Patient: Female, age 41
A 41-year-old Caucasian woman presented to the emergency department with four day history of intermittent non-specific chest pain on a background of 30 pack years of smoking history. She also had a history of progressive exertional dyspnea for a few months and also loss of appetite during this presentation. She denied fever, cough, hemoptysis, pleurisy or coryzal symptoms. She had no significant past medical history, in particular, there was no history of diabetes and she was not on any regular medications. She had no significant occupational or travel history of significance. There was no history of exposure to tuberculosis. She was an avid gardener, residing in Darwin, Northern Territory of Australia. She usually walked barefoot in her garden and used large amounts of potting mix while gardening. She denied excessive alcohol consumption or recreational drug usage.
On clinical examination, vital signs were normal. Respiratory examination was unremarkable, with normal breath sounds bilaterally and there were no crackles or rhonchi or pleural rub in particular. Cardiovascular examination was also normal. Systemic examination showed no evidence of clubbing, oedema, cyanosis or lymphadenopathy. Her ECG showed normal sinus rhythm without ischemic changes. Blood tests showed white cell count of 11.5 x 109/L with neutrophilia 7.9 x 109/L and CRP was 15 Mg/L, Serial troponins were negative. Liver function, electrolytes, renal function were within normal limits. Quantiferon gold test was negative. Pulmonary function showed FVC of 3.88 L, (97% predicted), FEV1 3.05 L (92% predicted), FEV1/FVC ratio 0.787 (96% predicted), DLCO 77% and TLC 4.75L (89% predicted). Chest X-ray showed an opacity in the right mid-zone (Fig. 1a). She underwent a CT scan of the chest, that showed a mass in the right lower lobe measuring approximately 36 x 22mm suspicious of malignancy. There was no endoluminal bronchial lesion nor mediastinal or hilar lymph node enlargement. (Fig. 1b). Due to the high index of suspicion of lung malignancy, a PET-CT was performed, which demonstrated mild to moderate FDG avidity of the mass in the right lower lobe (Fig. 2a) but no other FDG avid nodal or distant metastatic disease. The patient underwent flexible bronchoscopy that showed no endobronchial lesion, then using the Endobrochial radial Ultrasound (EBUS) probe and utilizing the Guide sheath technique, the lesion was localized in the posterior segment of the right lower lobe. The EBUS images (Fig. 2b) demonstrated a heterogeneous lesion with non-compressed blood vessels and scattered air space shadows. Brushings, biopsies and washings were taken from the guide sheath, along with a transbronchial cryobiopsy from the same site identified by the ultrasound probe. The EBUS-guided biopsy of the lesion showed necrotic tissues and malignant cells were not identified. Culture of bronchial brushings on Ashdown's agar medium, however, grew bacterial colonies which were identified microscopically as gram negative bacilli. Bacterial culture from bronchial brushings was subsequently confirmed as Burkholderia pseudomallei, making the diagnosis of pulmonary melioidosis (Fig. 3). She was treated with intravenous ceftazidime 2 g 6 hourly for 4 weeks, followed by oral sulphamethoxazole/trimethoprim (800mg/160mg) 2 tablets twice a day for 3 months with daily folic acid 5mg. During the follow up visits, the patient demonstrated significant improvement both clinically and radiologically. Her CRP was noted to be < 0.1 Mg/L consistently, with normal white cell and neutrophil counts. Her exertional dyspnea was considered to be related to early airway disease secondary to smoking, possibly aggravated in the presence of pulmonary melioidosis and she was provided with support for smoking cessation.
Keywords: bronchoscopy, burkholderia pseudomallei, ebus, melioidosis, pneumonia
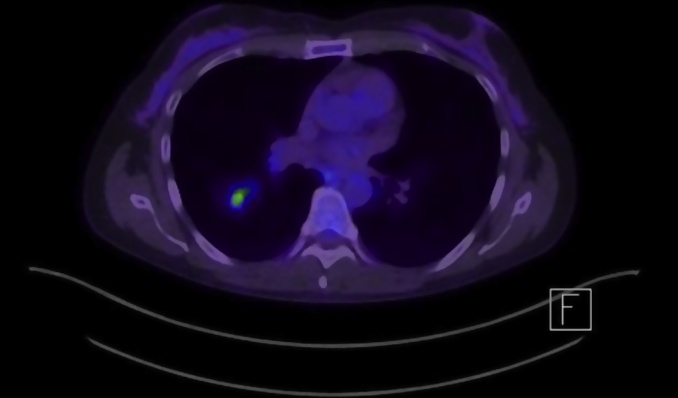
Image caption: PET CT - FDG avidity shown in right lower lobe mass.